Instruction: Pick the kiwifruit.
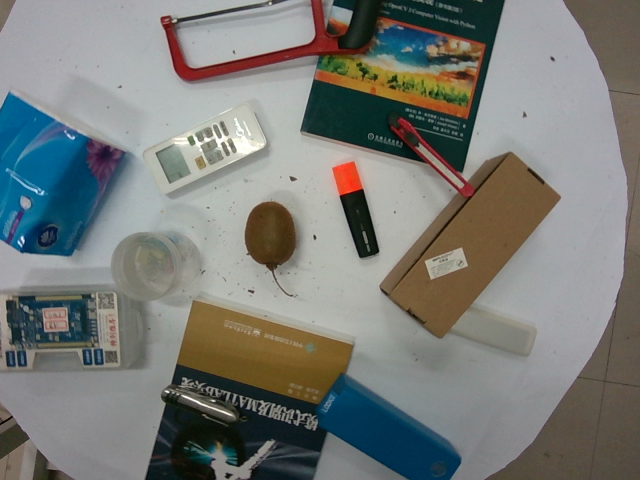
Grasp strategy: vertical